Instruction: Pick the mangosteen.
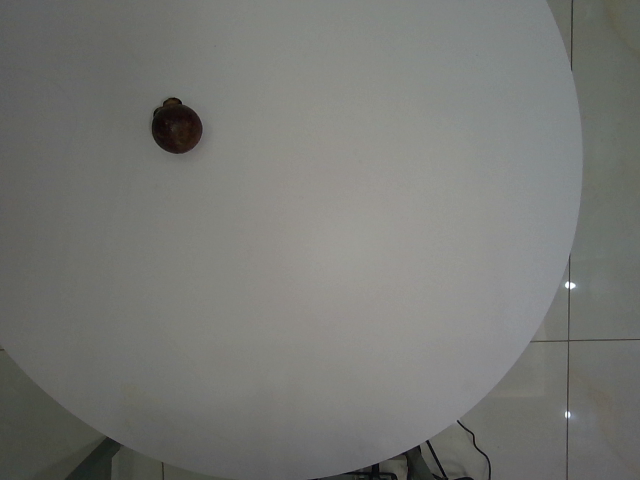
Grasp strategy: vertical